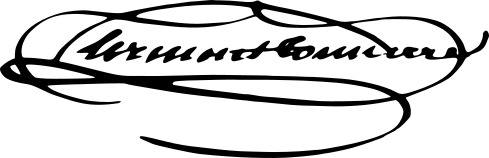
Signature of: aimé duc de clermont tonnerre